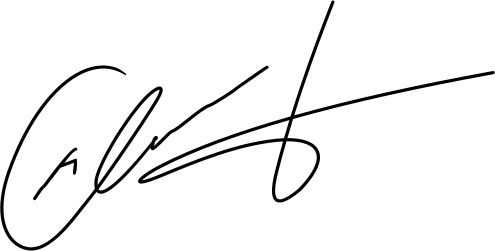
Signature of: etilda gjonaj